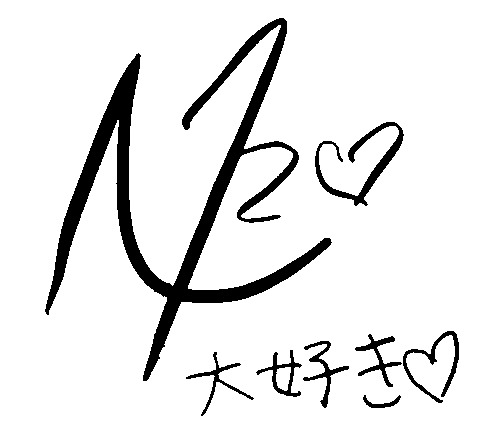
Signature of: saki okuda